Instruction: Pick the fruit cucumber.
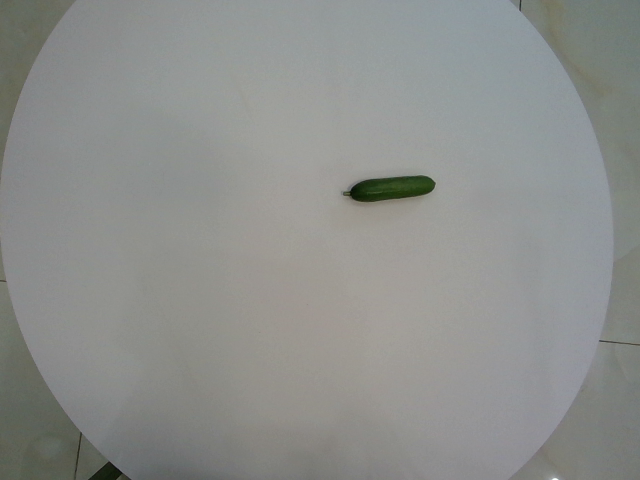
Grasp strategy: vertical